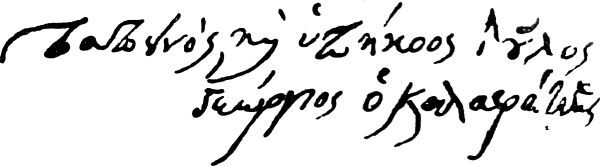
Signature of: georgios kalafatis